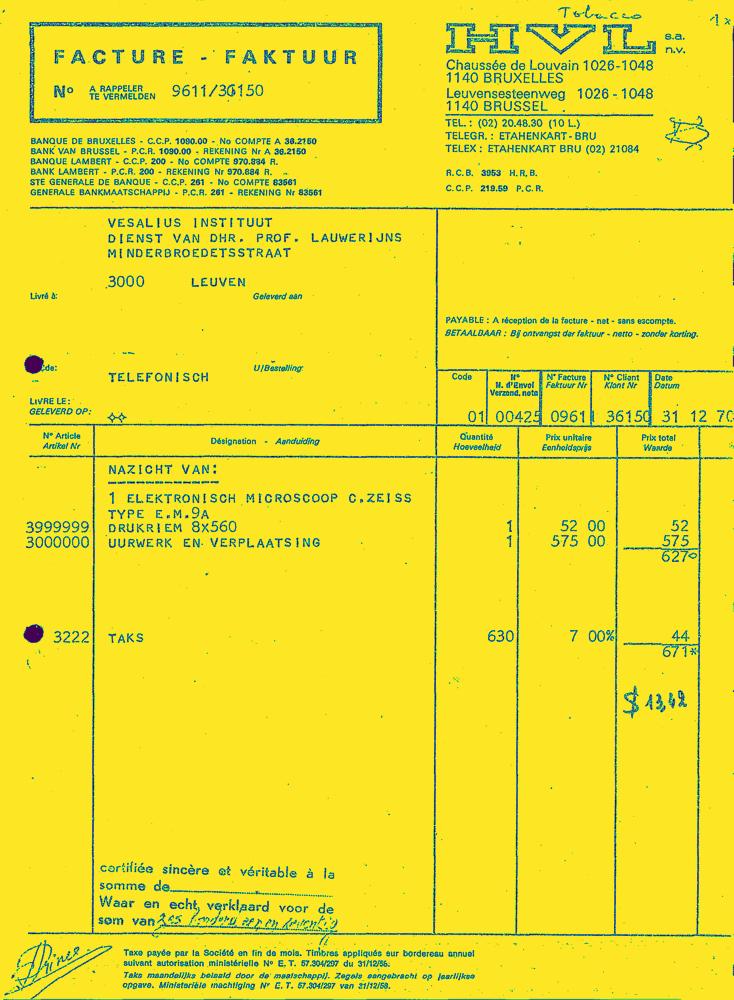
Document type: Invoice-Doc